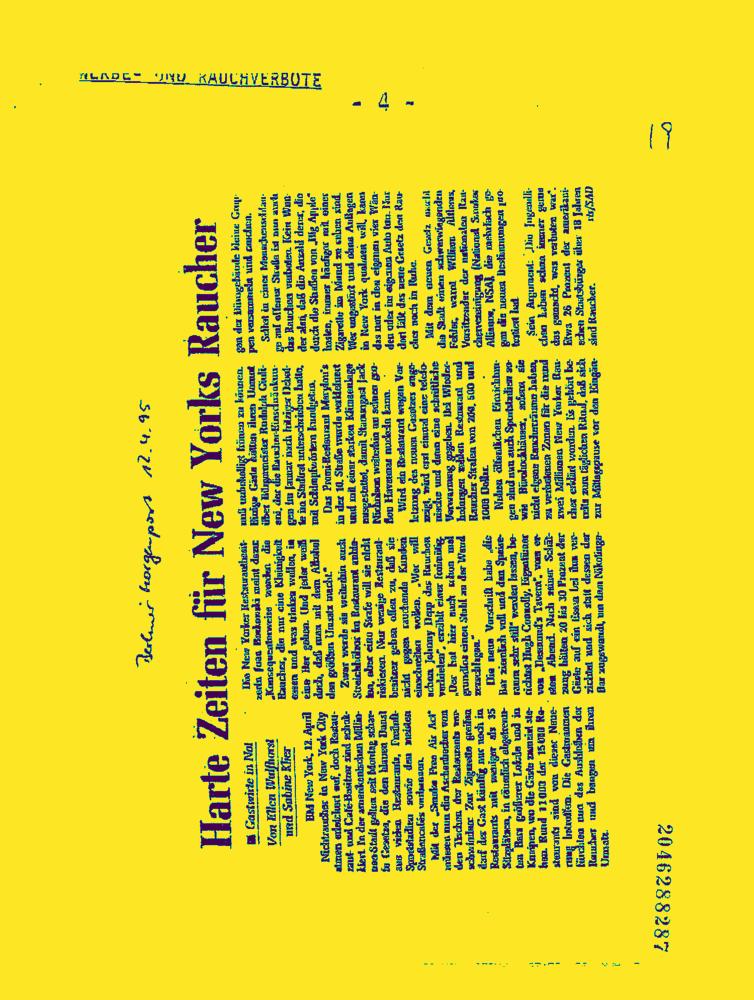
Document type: News-Article